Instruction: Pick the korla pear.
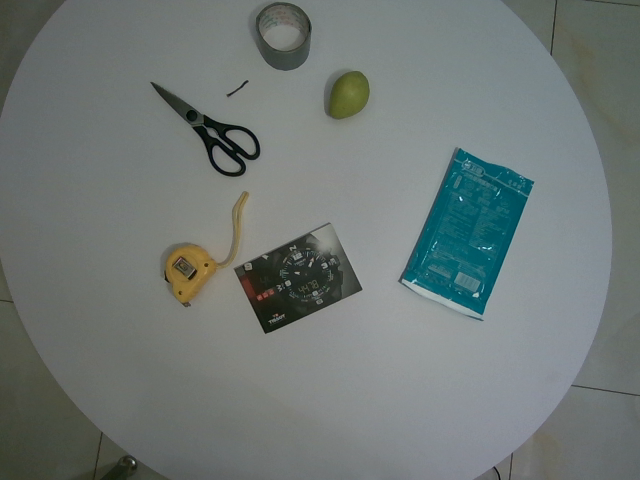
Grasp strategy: vertical